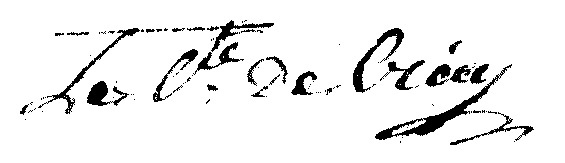
Signature of: ferdinand de crécy